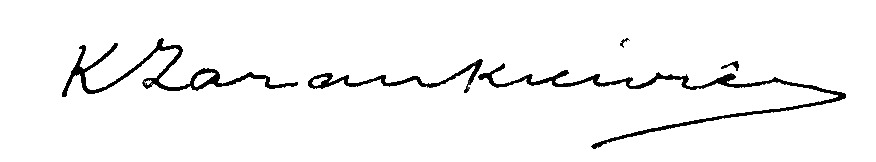
Signature of: kazimierz zarankiewicz